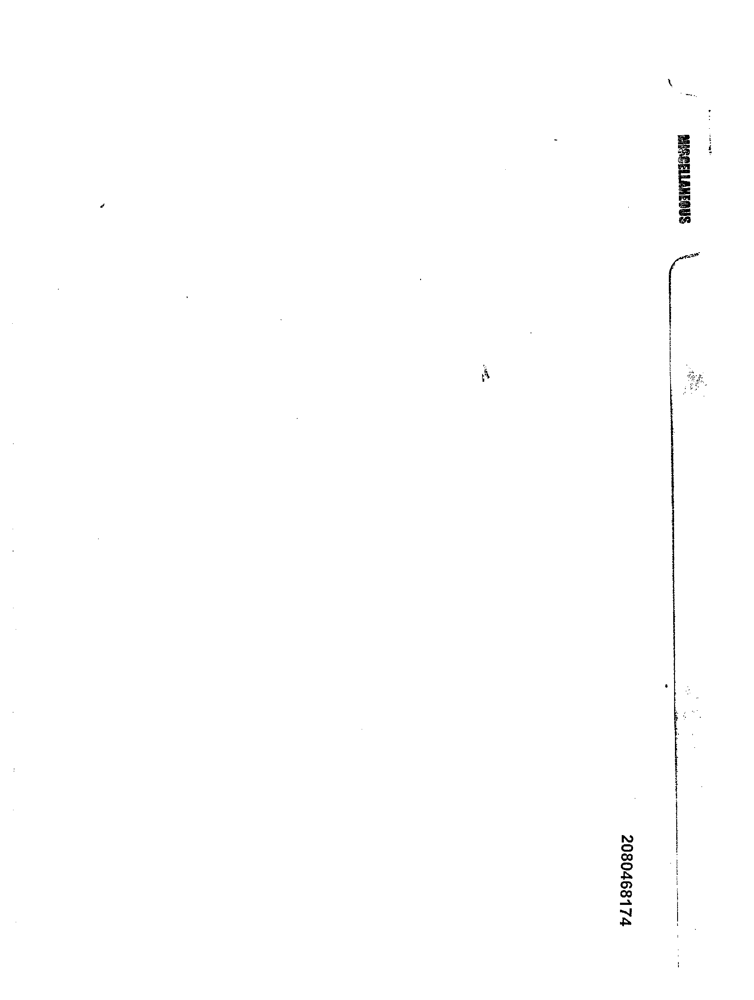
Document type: Invoice